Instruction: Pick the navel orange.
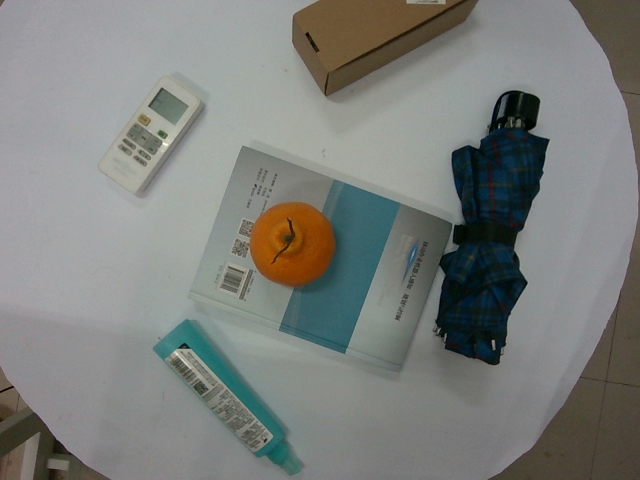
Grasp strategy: vertical